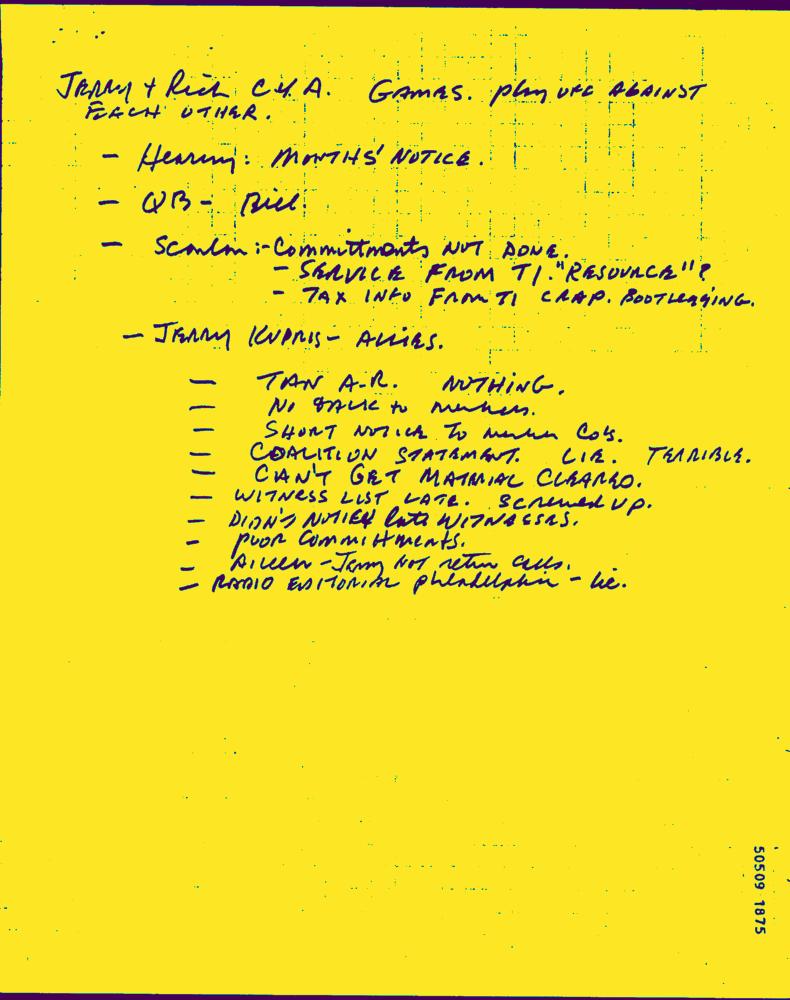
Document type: Hand-Written